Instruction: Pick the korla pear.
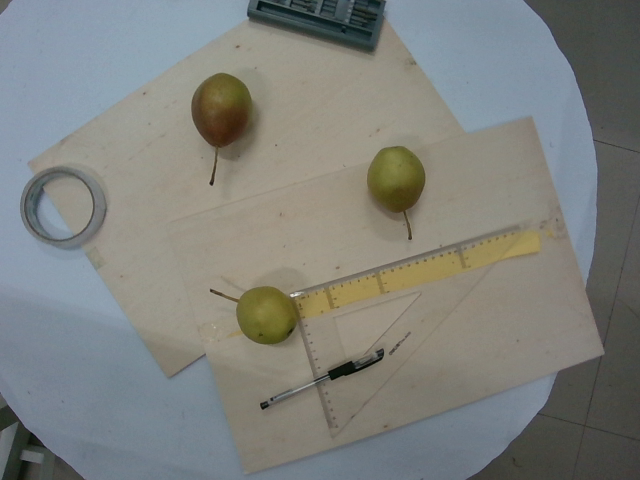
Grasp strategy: vertical